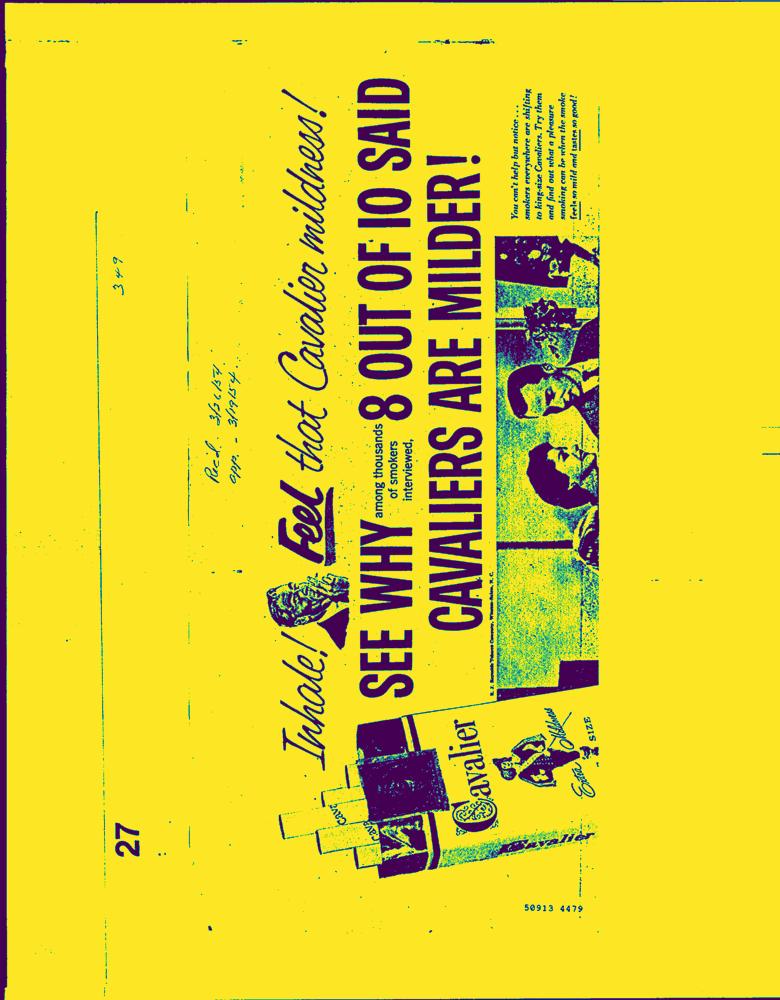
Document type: AD